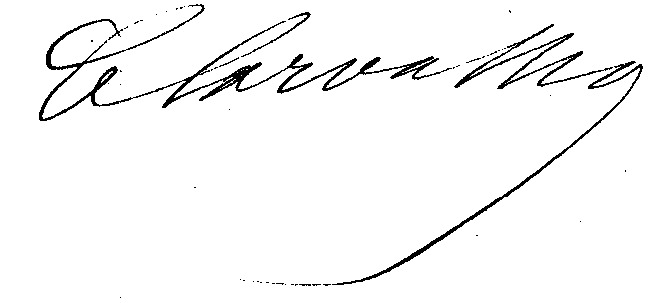
Signature of: léon carvalho